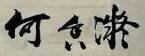
Signature of: he xiangning